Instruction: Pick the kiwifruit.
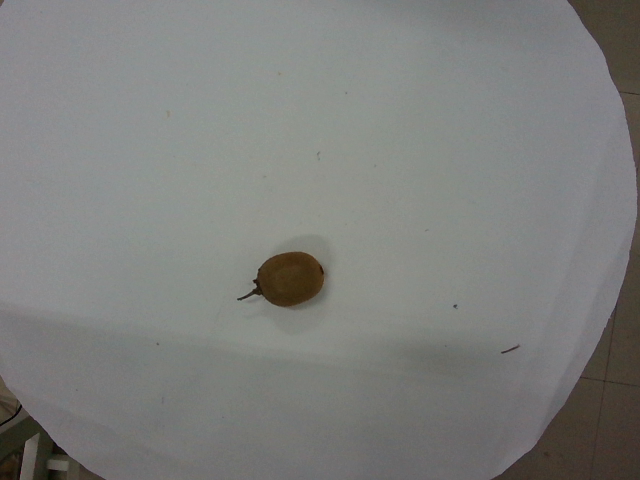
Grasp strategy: vertical